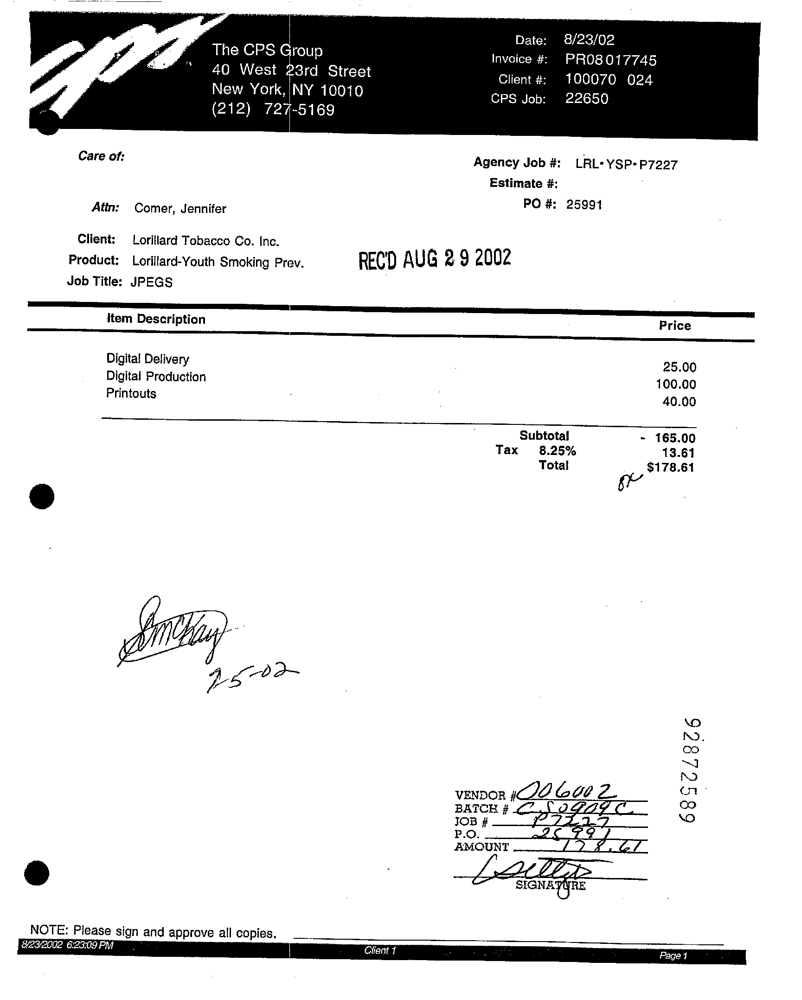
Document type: Invoice